Patient: Male, age 49
A 49-year-old man presented to us after undergoing right hemimandibulectomy and right neck dissection in July 2011, followed by chemoradiation for submandibular cystic adenocarcinoma (T4N2M0). Following the surgery, he developed trismus and difficulty in brushing his teeth. Five years later, he developed chronic right sided facial pain associated with recurrent purulent skin discharge and fever. Multiple trials of antibiotics including ciprofloxacin failed to achieve complete recovery. A dental assessment showed multiple decayed teeth. Dental treatment could not be administered due to his markedly reduced ability to open his mouth (8 mm). His temperature, heart rate, and blood pressure were 37.1 C, 95 beats/minutes, and 131/82 mmHg. A small right sided sub-mandibular fistula draining a minimal amount of pus was observed on examination. His CBC, ESR, and CRP laboratory results were all normal. Enhanced head and neck CT did not reveal any underlying fluid collection, and no apparent fistula was observed on radiological evaluation. The right mandible bone biopsy was negative for AFB, TB-PCR, and bacterial cultures. Another biopsy taken from the right upper alveolar edge consisted of yellowish tan colored soft tissue. The bacterial culture was negative; however, heavy growth of mixed candida species was noted on tissue culture. Histopathology revealed necrotic tissue with positive PAS and GMS staining, suggesting actinomycosis (Fig. 3). Chest CT showed pulmonary nodules enlargement, which was also noted 2 years prior to this presentation [(Fig. 3B].
The patient received a high dose of intravenous penicillin (6 million units/day) for 6 weeks followed by ceftriaxone for 1 month through a peripherally inserted central catheter. He also received 6 weeks of oral voriconazole for a non-albicans candida tissue infection. Oral amoxicillin was then continued for one year. Furthermore, hyperbaric oxygen (HBO) therapy was also administered, leading to dramatic improvement.
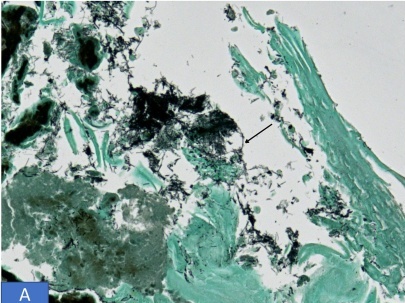
Image caption: (A) CT scan of the chest showing pulmonary metastatic nodules.